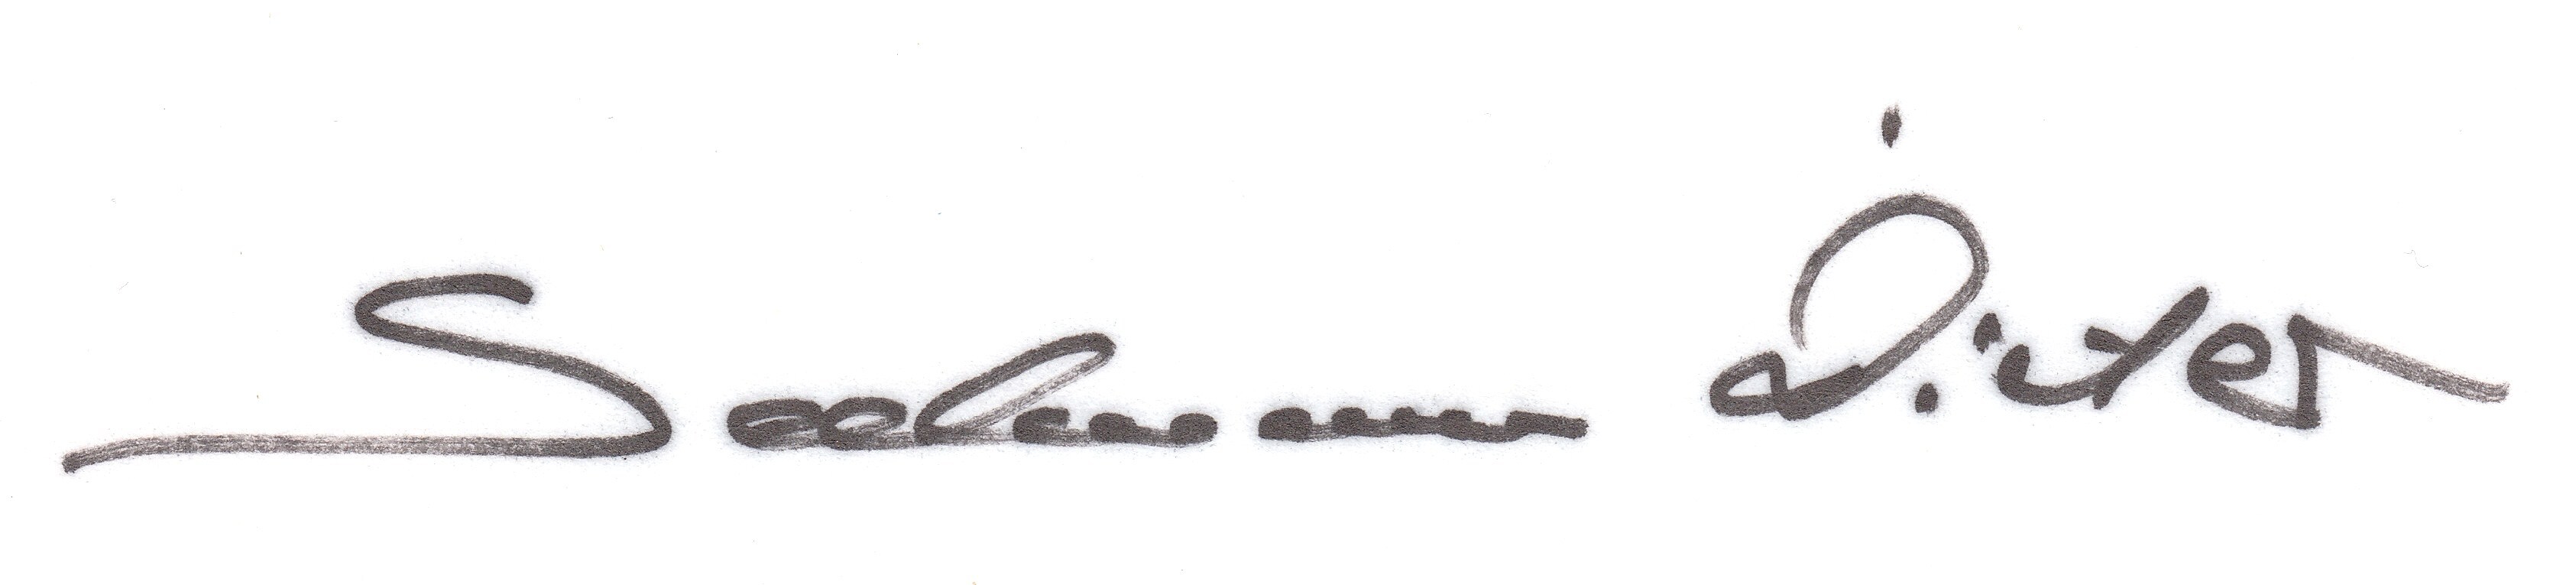
Signature of: hans dieter seelmann